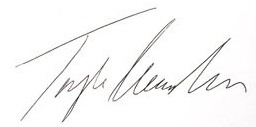
Signature of: temple grandin